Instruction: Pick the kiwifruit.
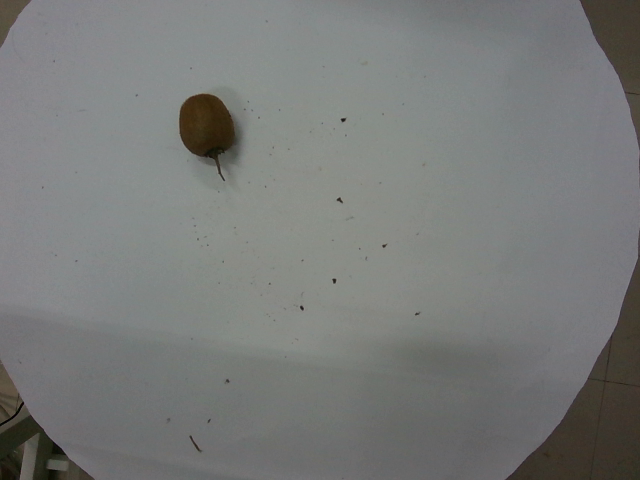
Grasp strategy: vertical